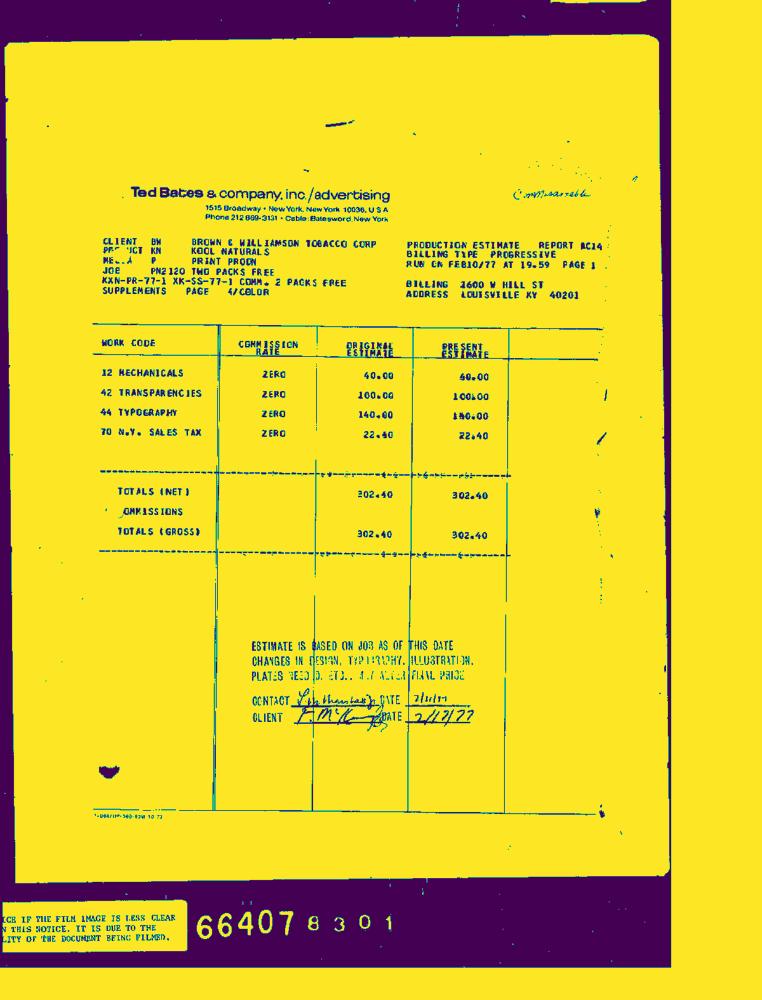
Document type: Invoice-Doc